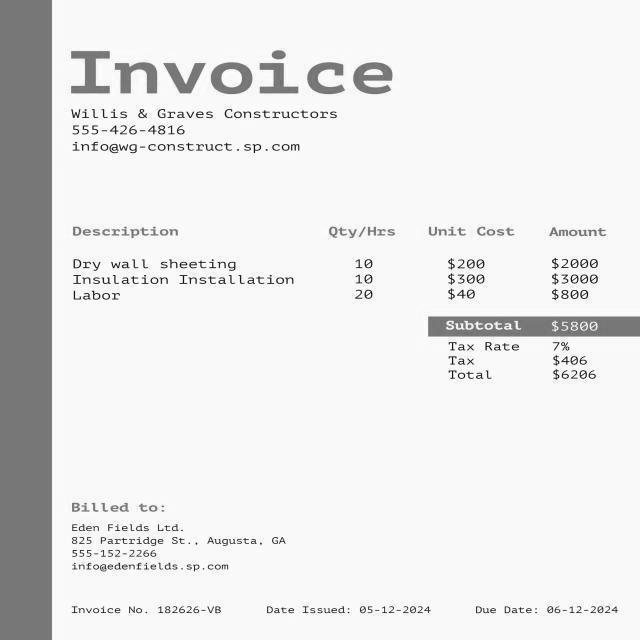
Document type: Invoice